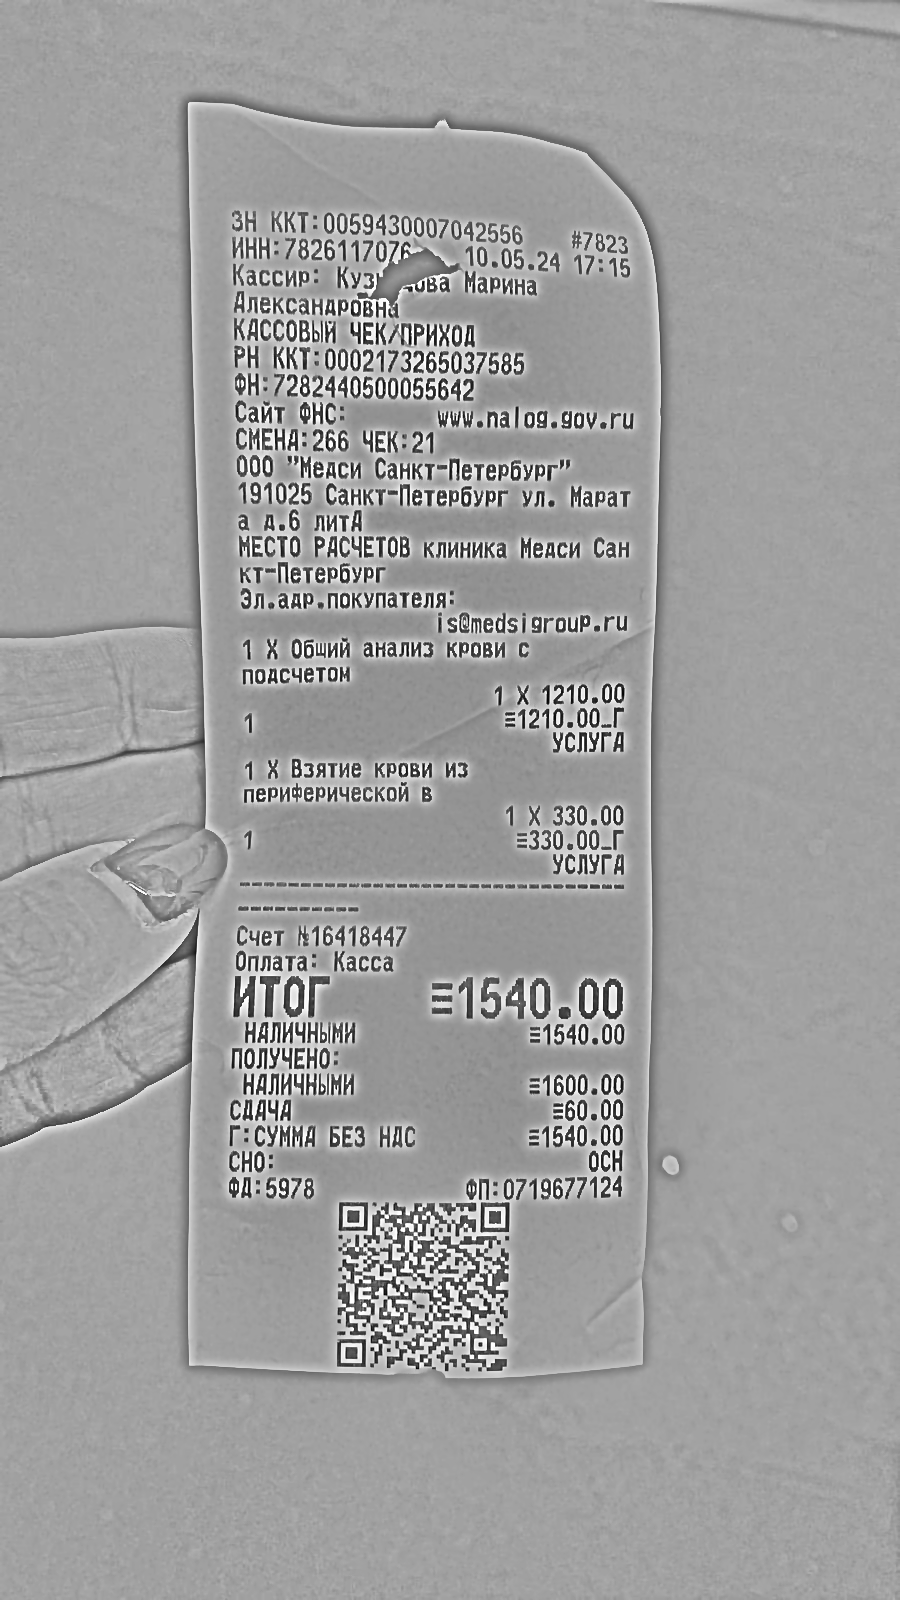
Продавец: ООО "Месяц Санкт-Петербург"
ИНН: 7826117078
Дата: 10.05.24
Товары: Общий анализ крови с подсчетом; Взятие крови из периферической в
Количество: 1.000; 1.000
Цена: 1210.00; 330.00
Сумма: 1210.00; 330.00
Итого: 1540.00